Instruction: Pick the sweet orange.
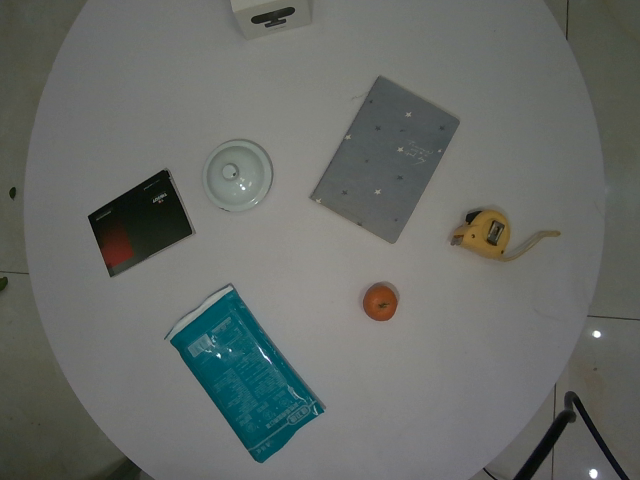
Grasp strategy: vertical